Question: What do the imaging results show?
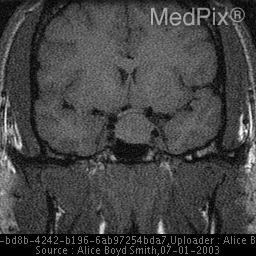
Answer: The imaging shows • Sellar enlargement can be seen on plain radiographs.
• CT demonstrates sellar expansion with osseous erosion and remodeling.
• MRI demonstrates an isointese lesion on T1 and T2 images, which expands the sella. T1W coronal and sagital images demonstrate and isointense lesion that expands the sella and extends into the suprasellar region..